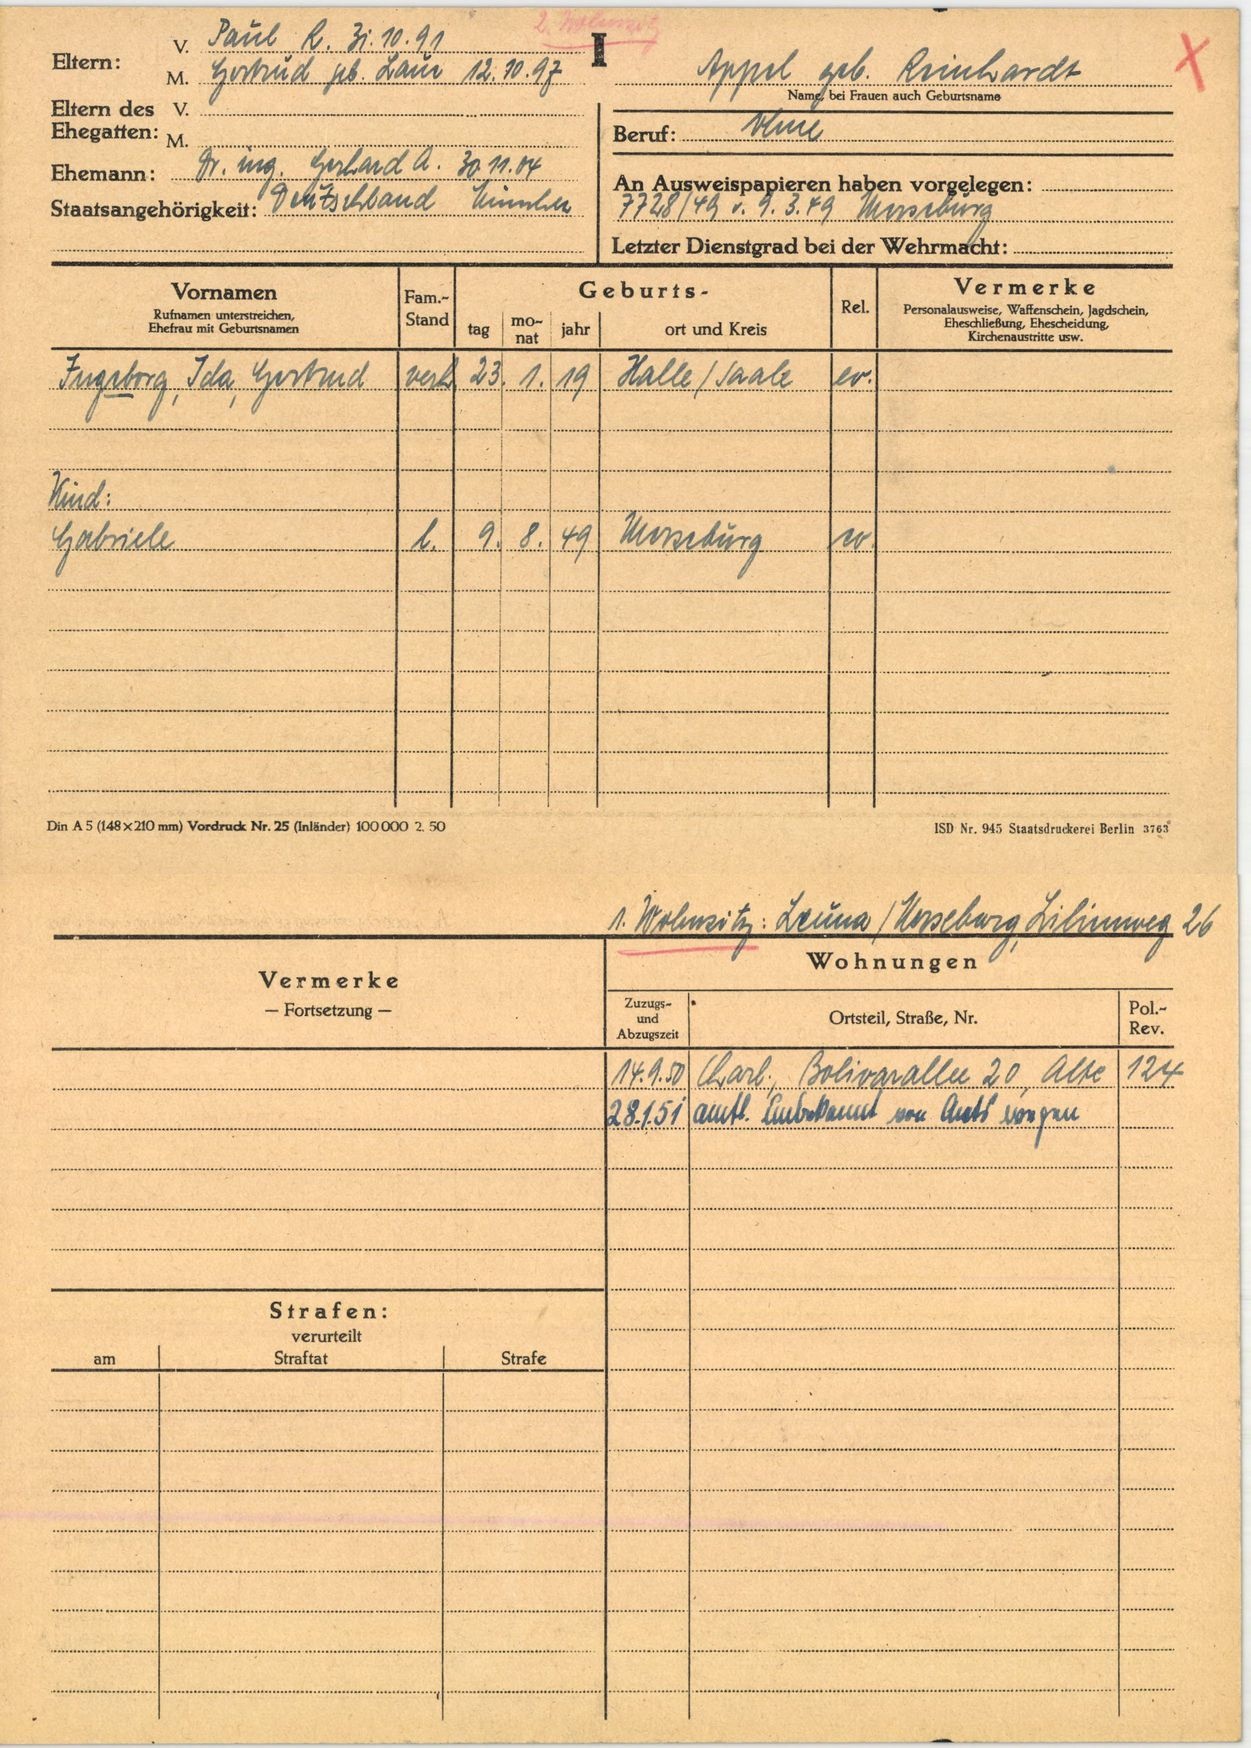
Appel geb. Reinhardt